Question: In what way does the history help explain the case?
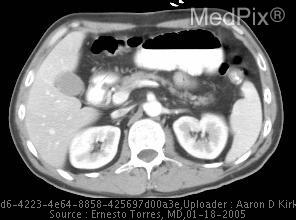
Answer: The patient's history of Active duty soldier with three week history of nausea, vomiting, and epigastric abdominal pain while deployed in Iraq. is key in understanding the case.